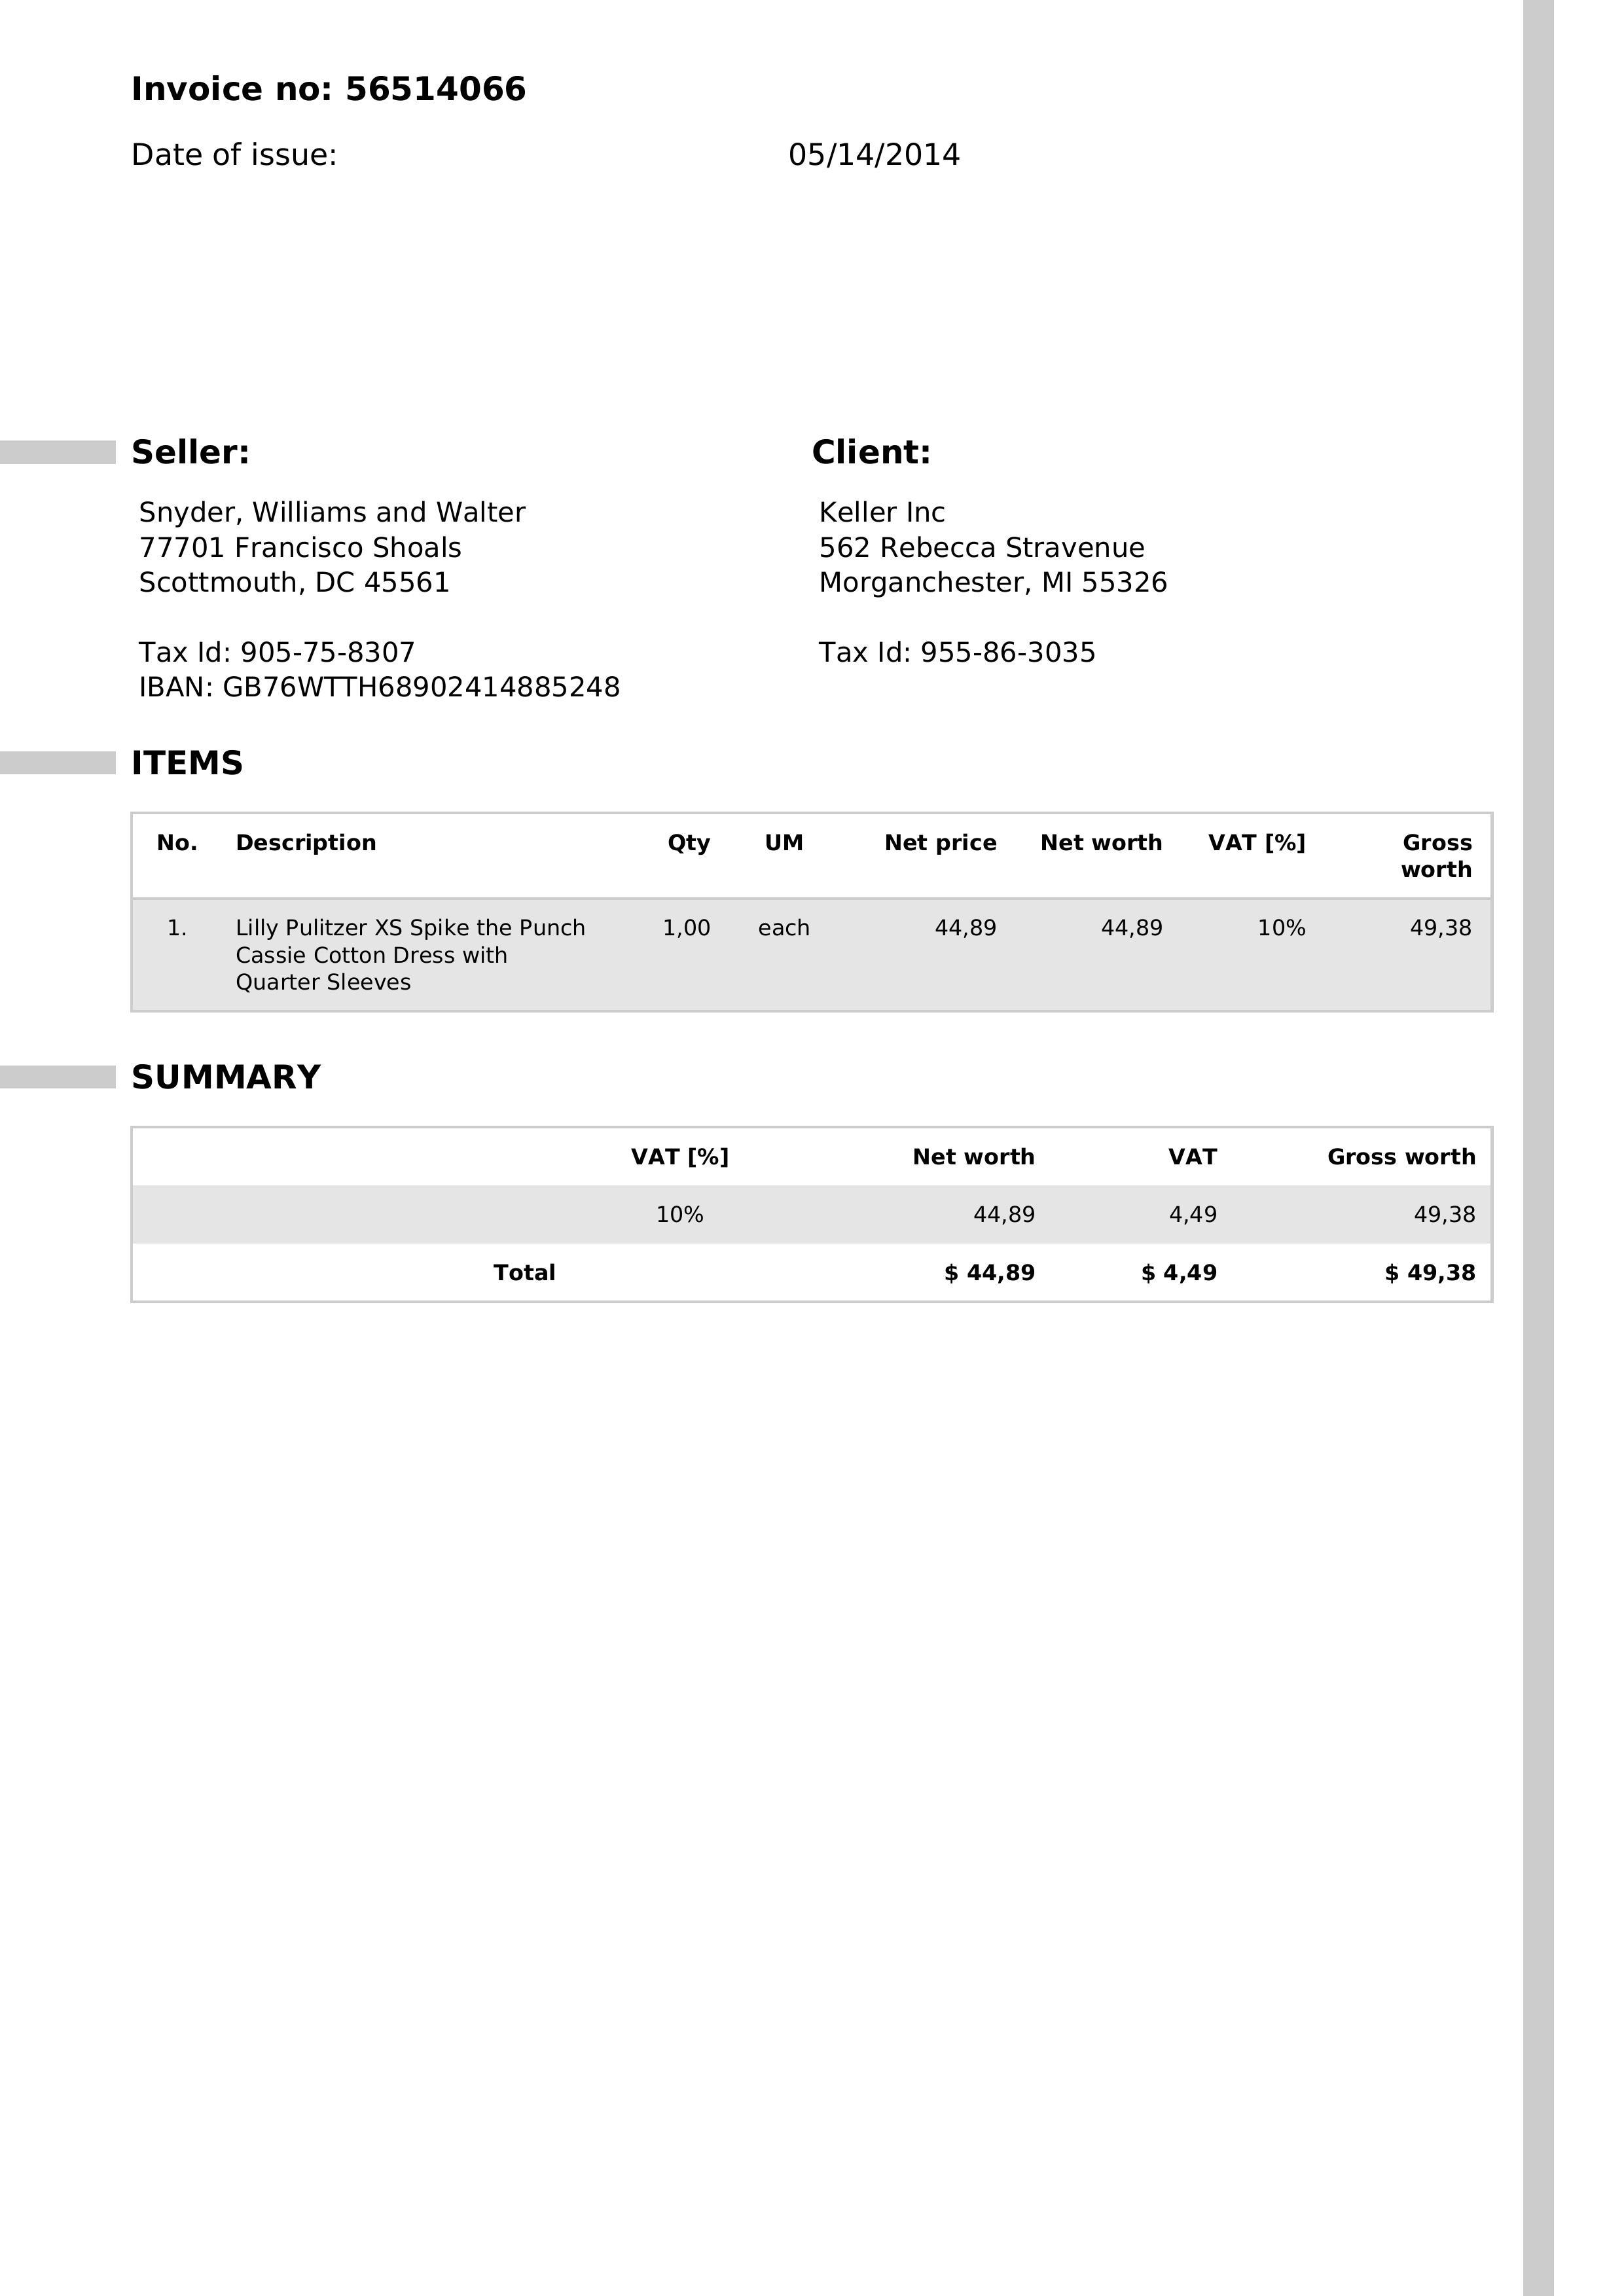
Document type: Invoice